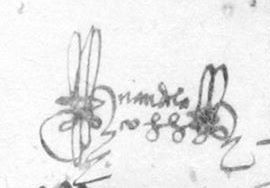
Signature of: juan de la cosa